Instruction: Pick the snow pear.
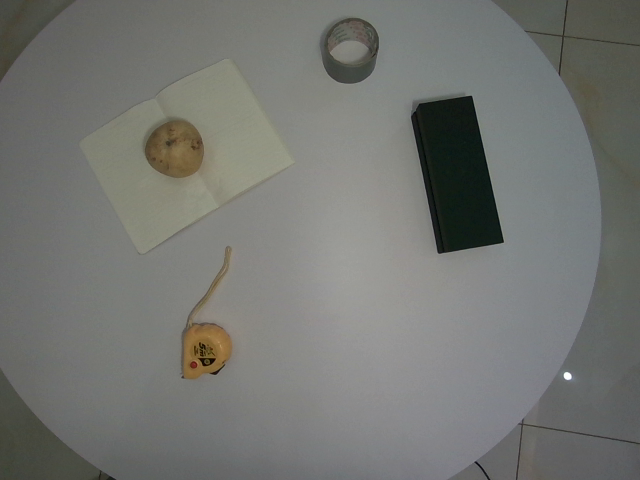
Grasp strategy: vertical